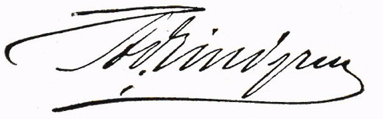
Signature of: adolf lindgren